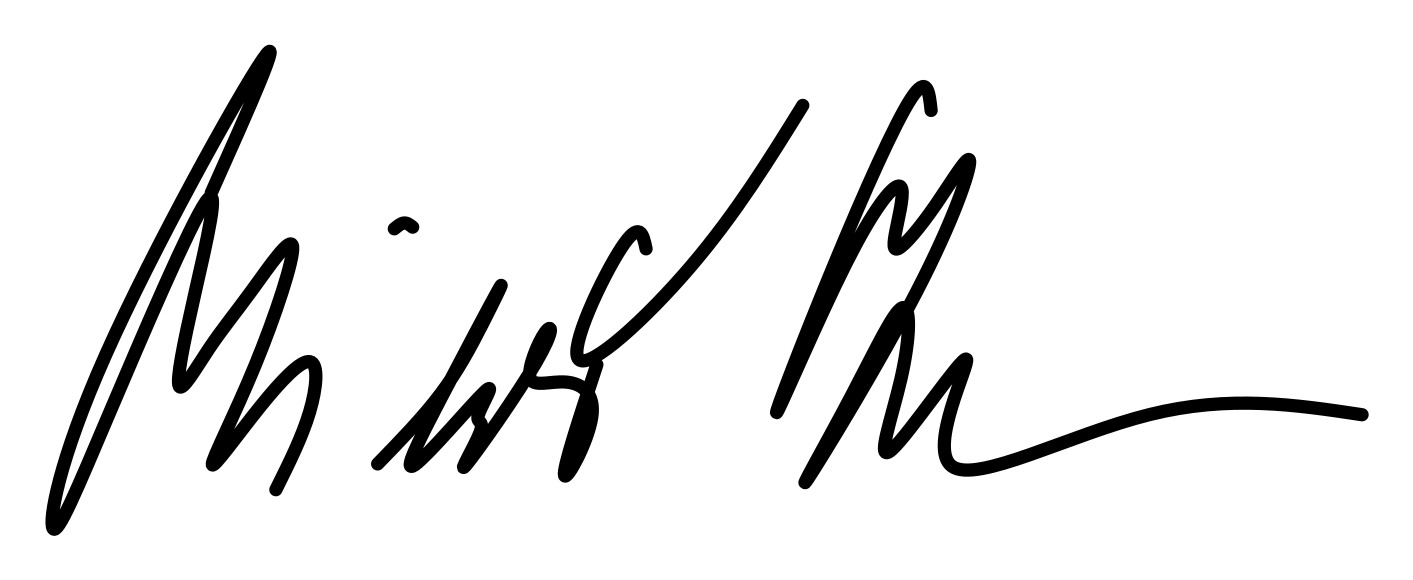
Signature of: miloš zeman